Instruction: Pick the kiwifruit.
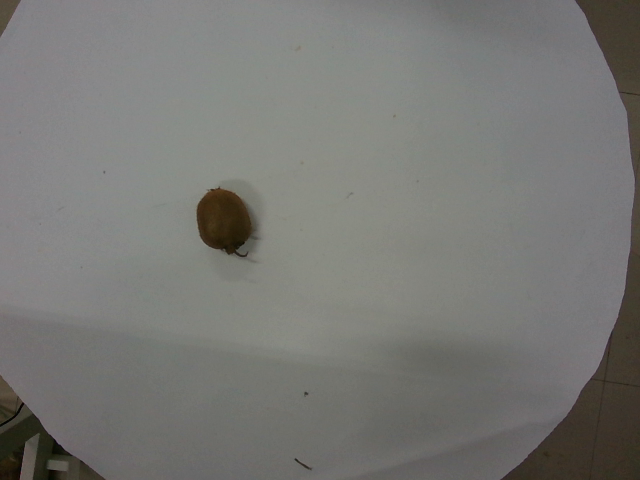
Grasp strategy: vertical